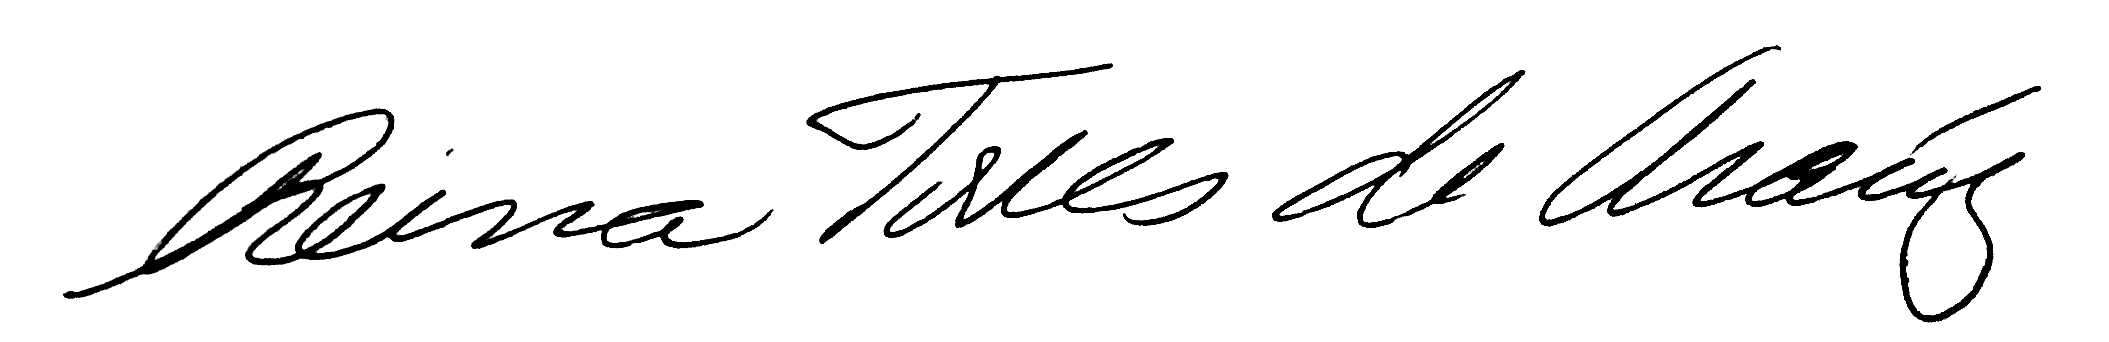
Signature of: reina torres de araúz